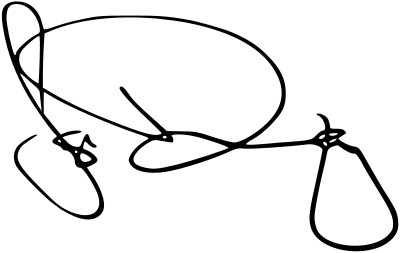
Signature of: faye dunaway